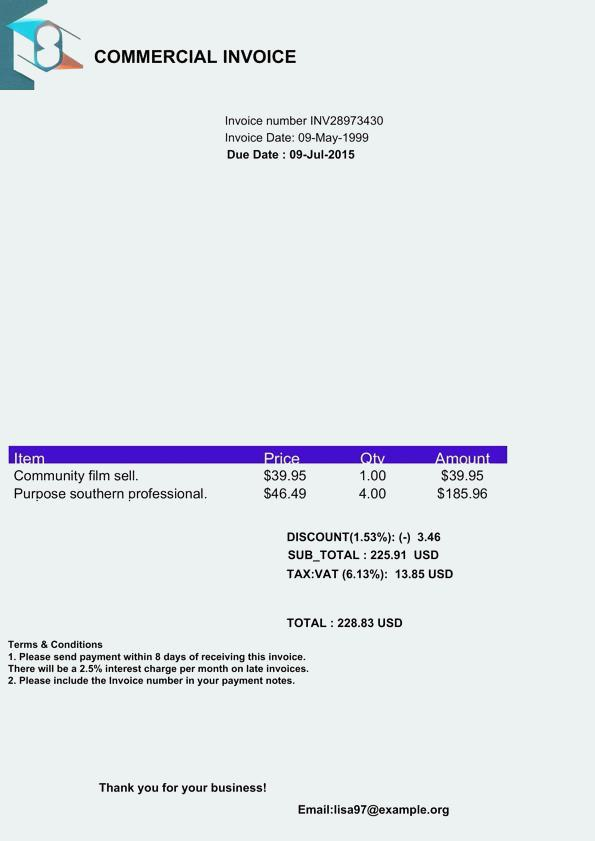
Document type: Invoice